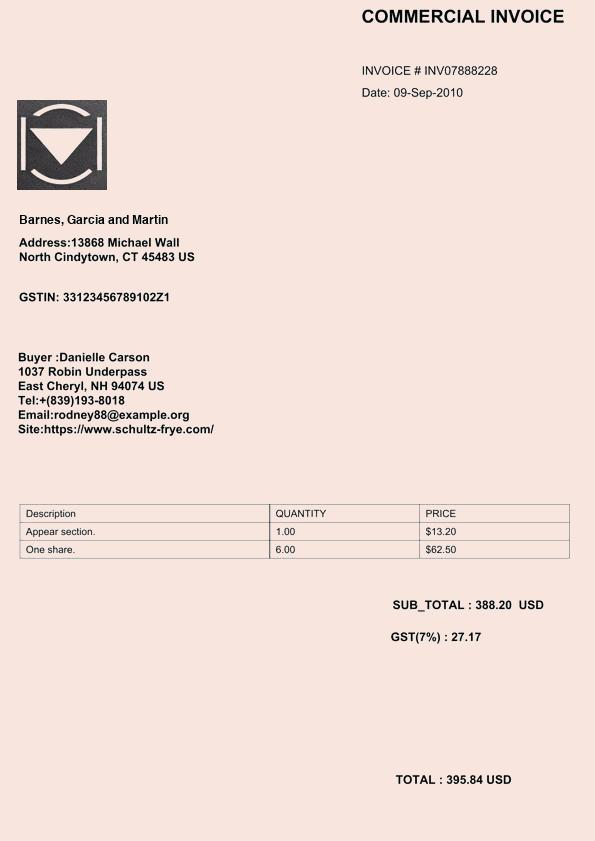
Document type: Invoice